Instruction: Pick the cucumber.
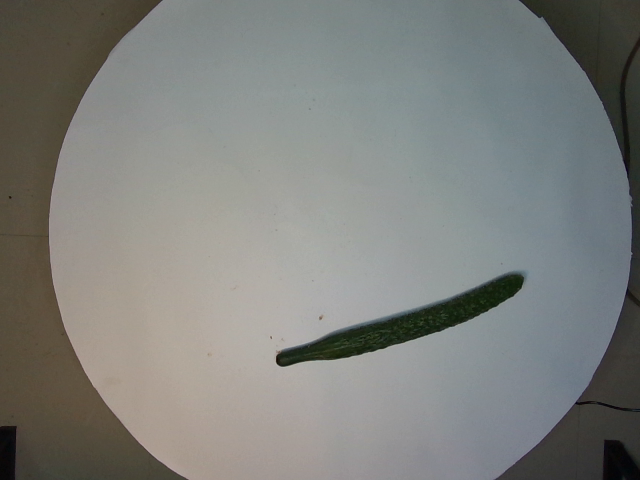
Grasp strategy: vertical